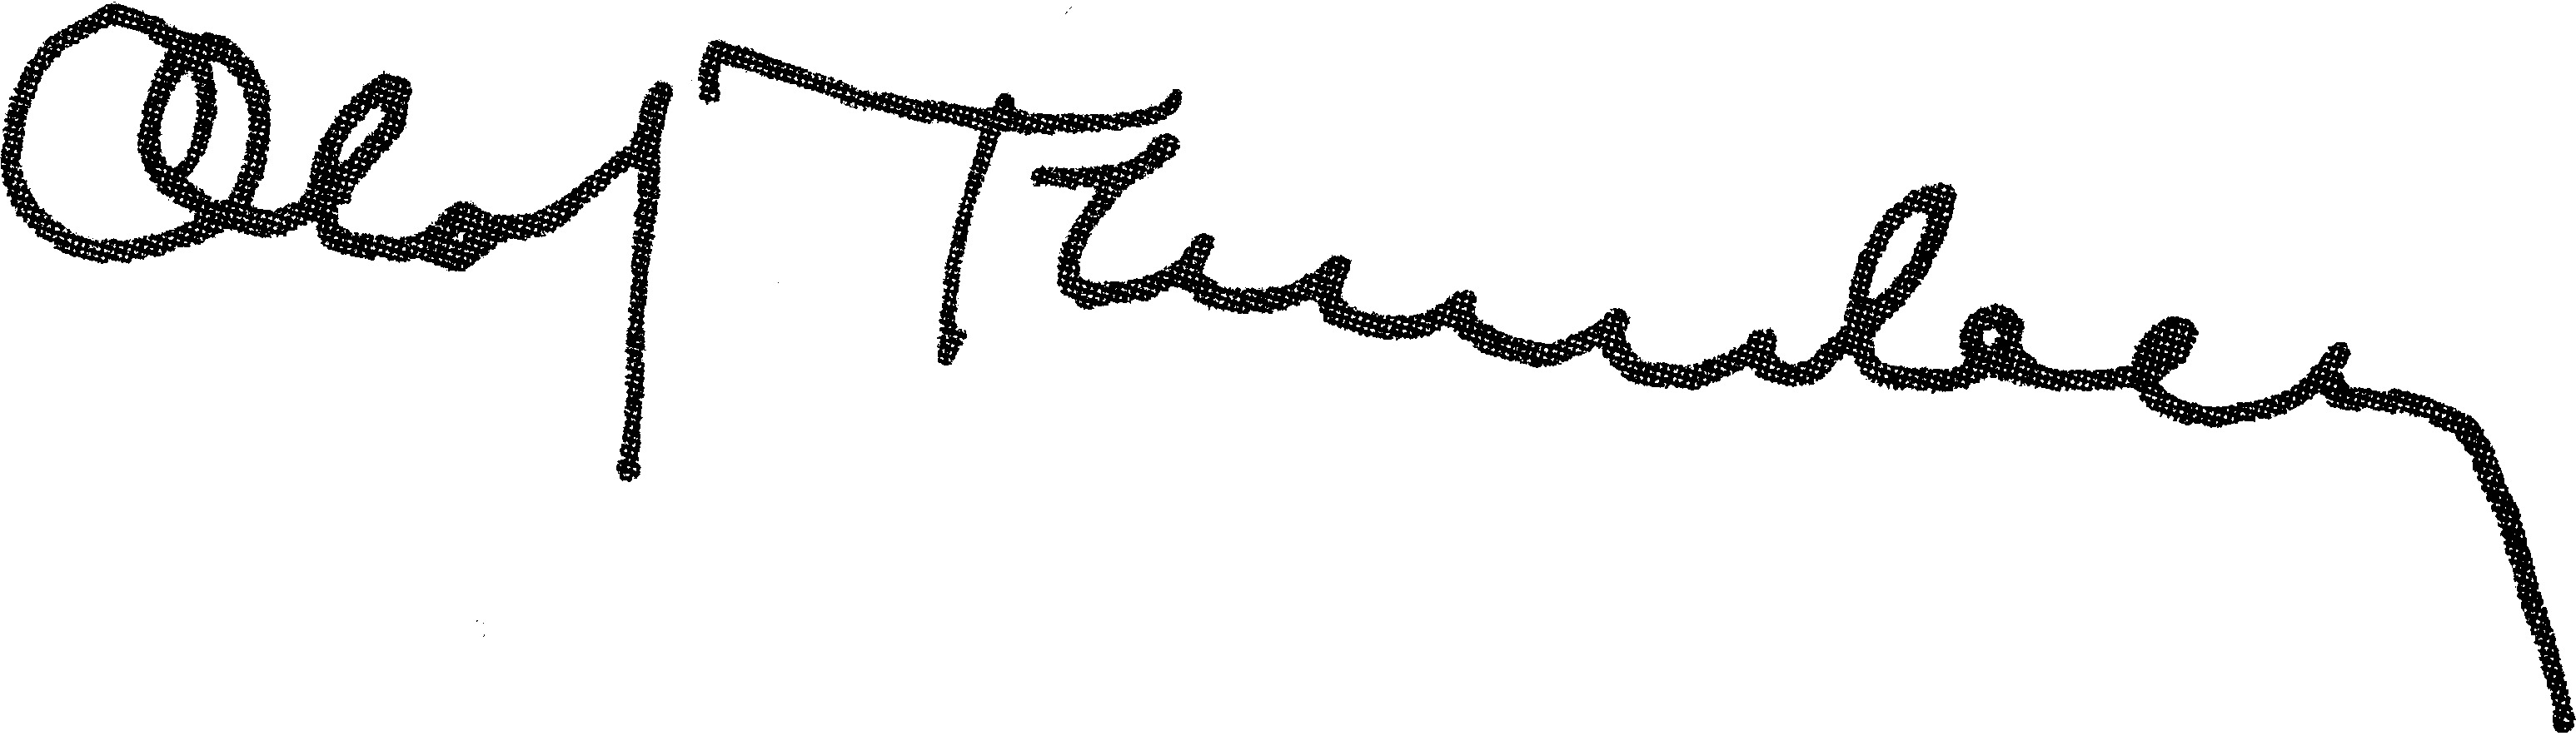
Signature of: olof thunberg